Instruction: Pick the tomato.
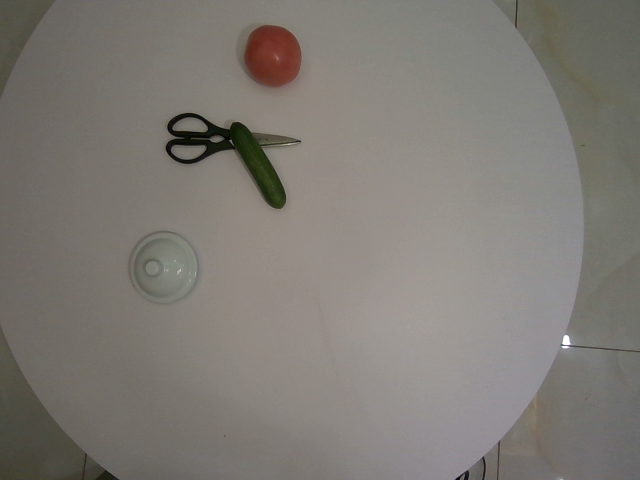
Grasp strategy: vertical